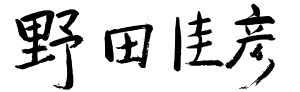
Signature of: yoshihiko noda